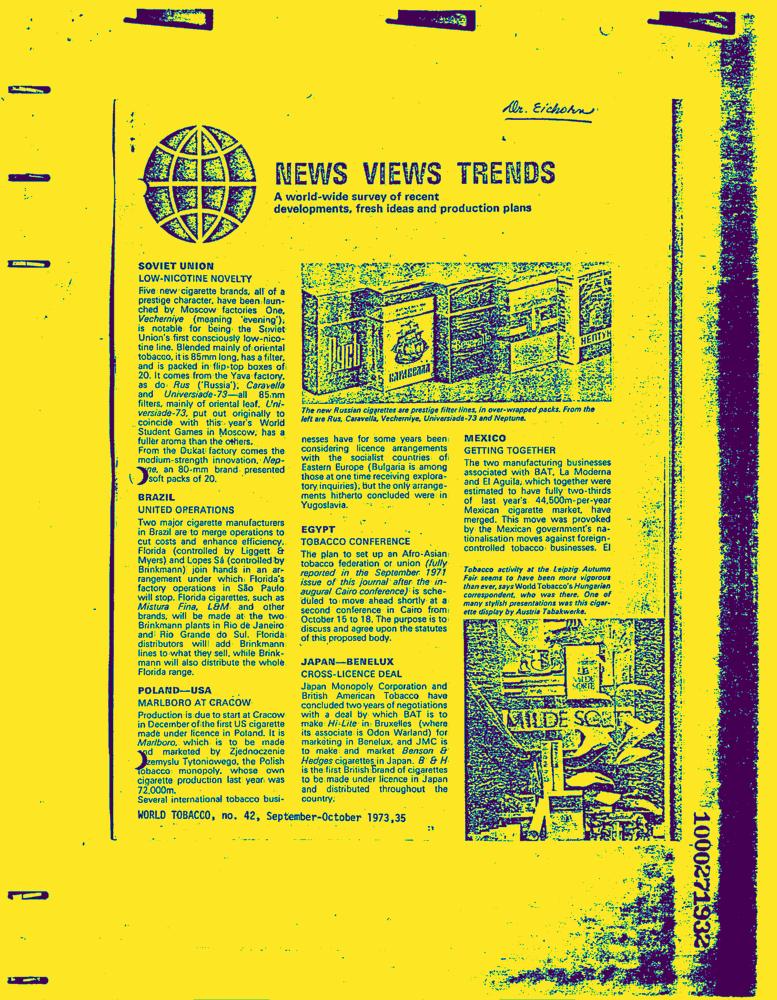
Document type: News-Article